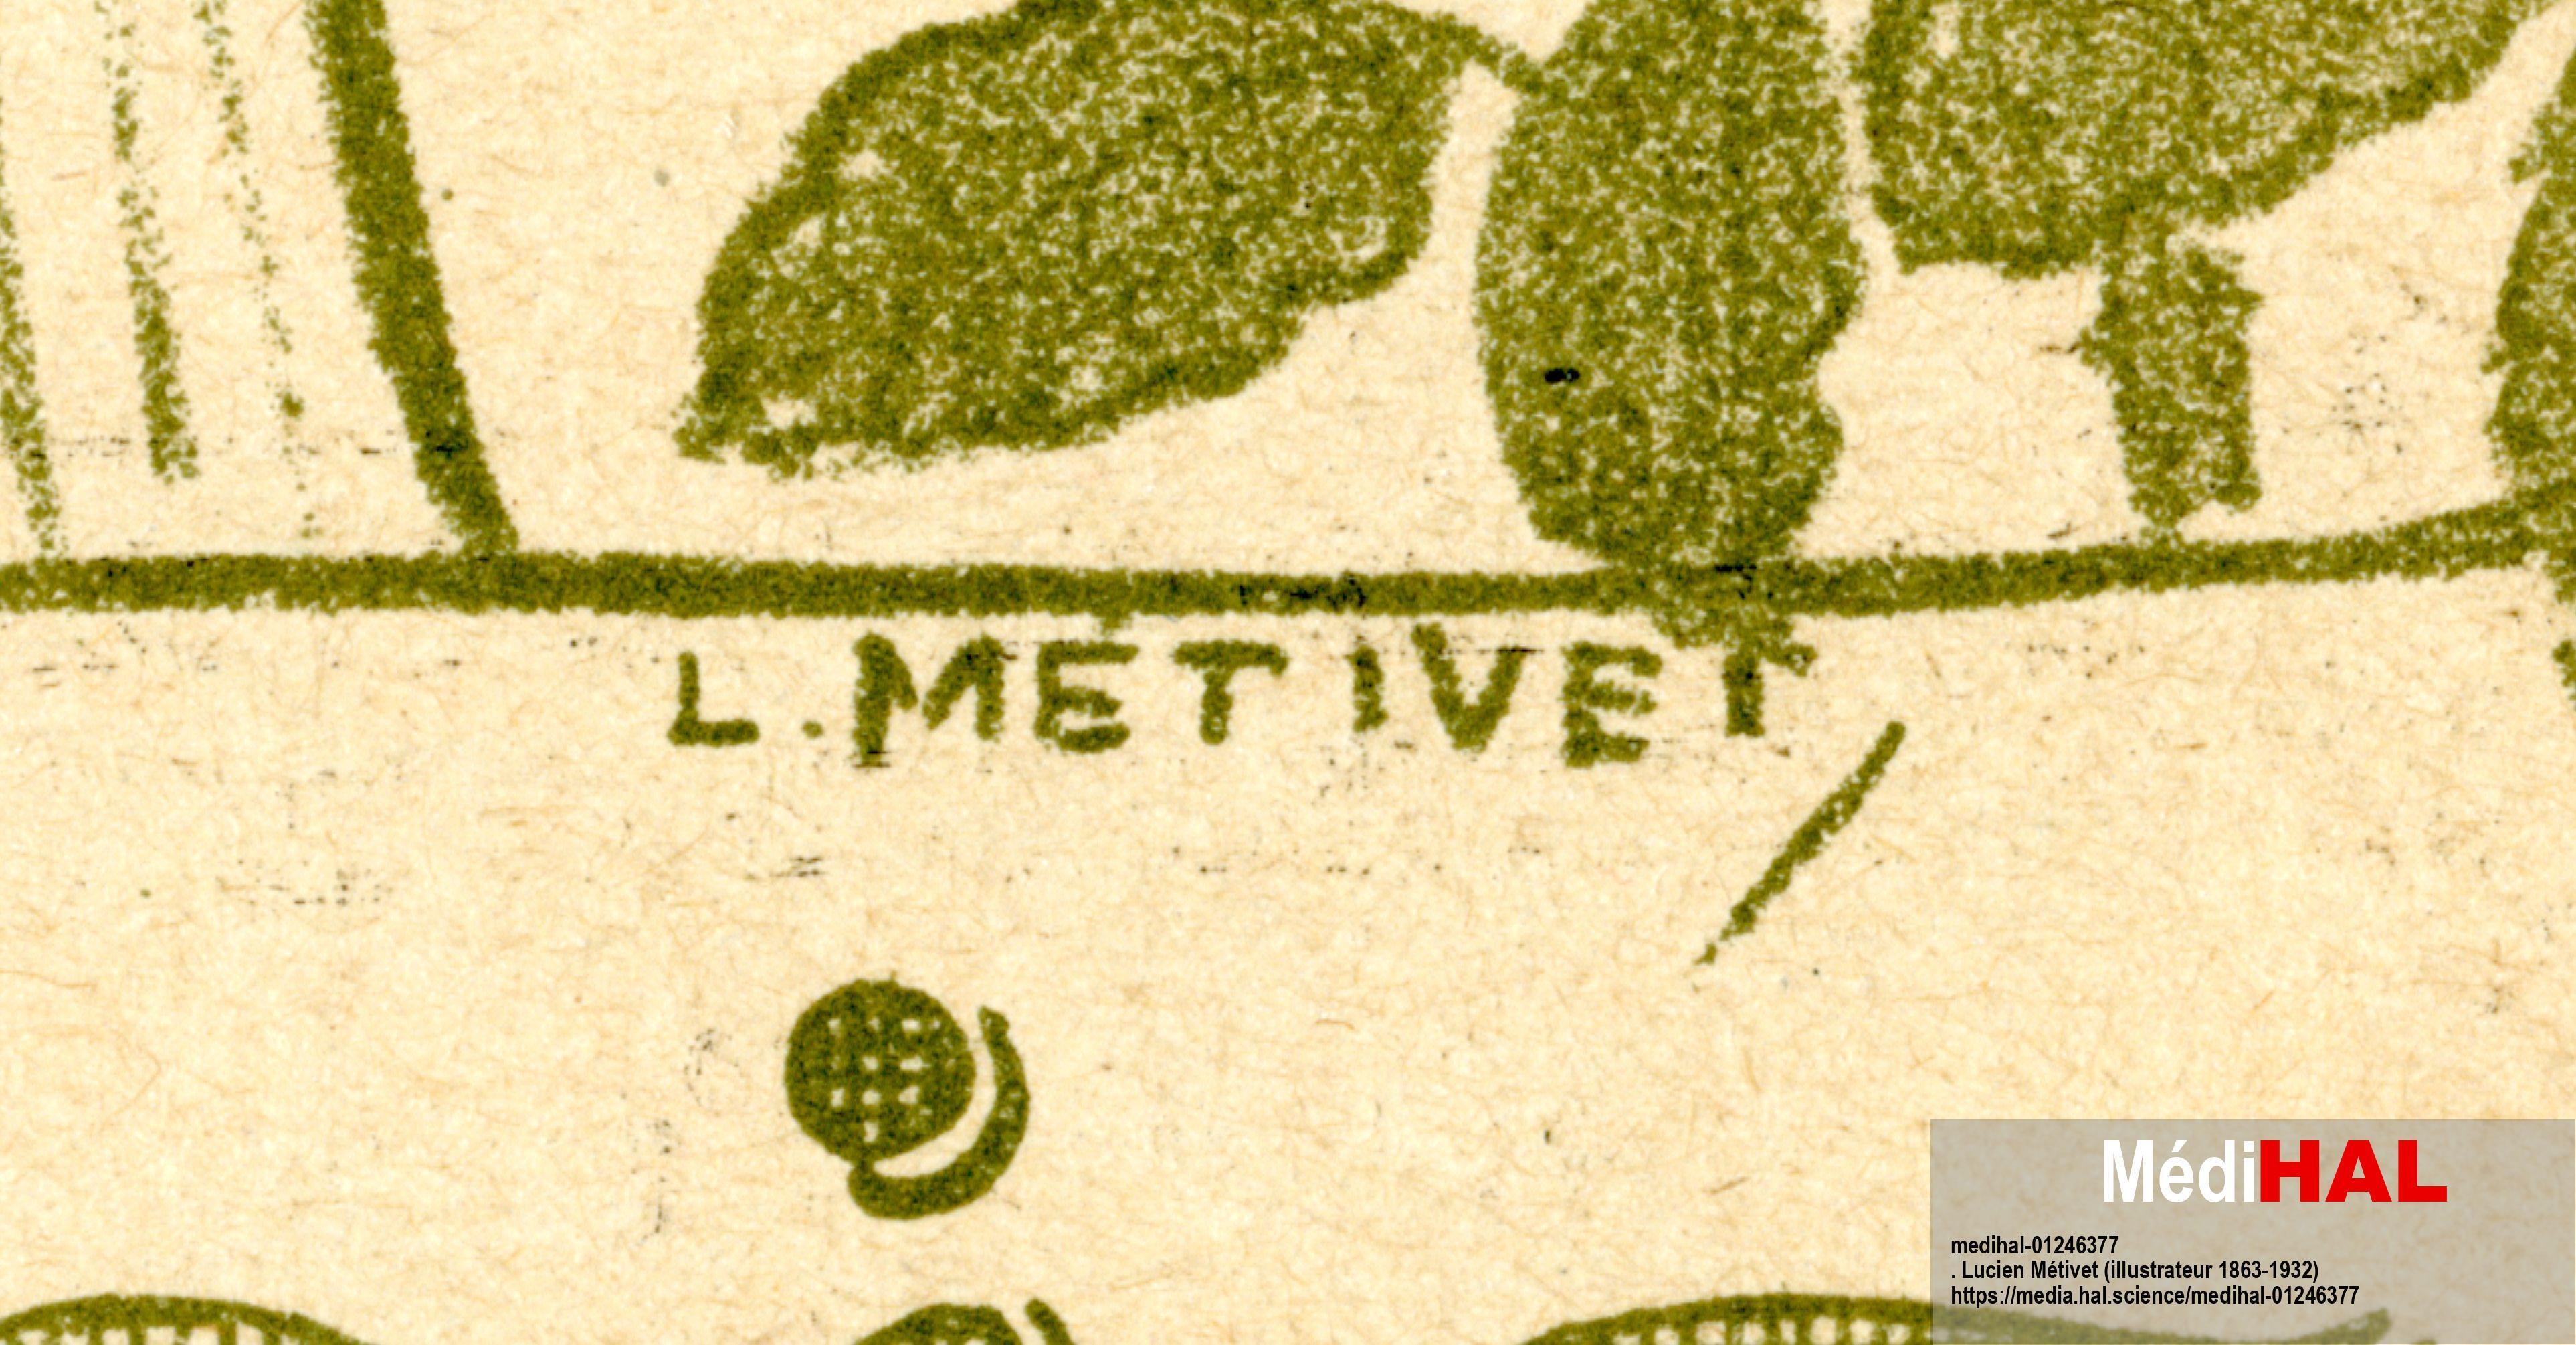
Signature of: lucien métivet